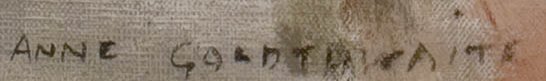
Signature of: anne goldthwaite